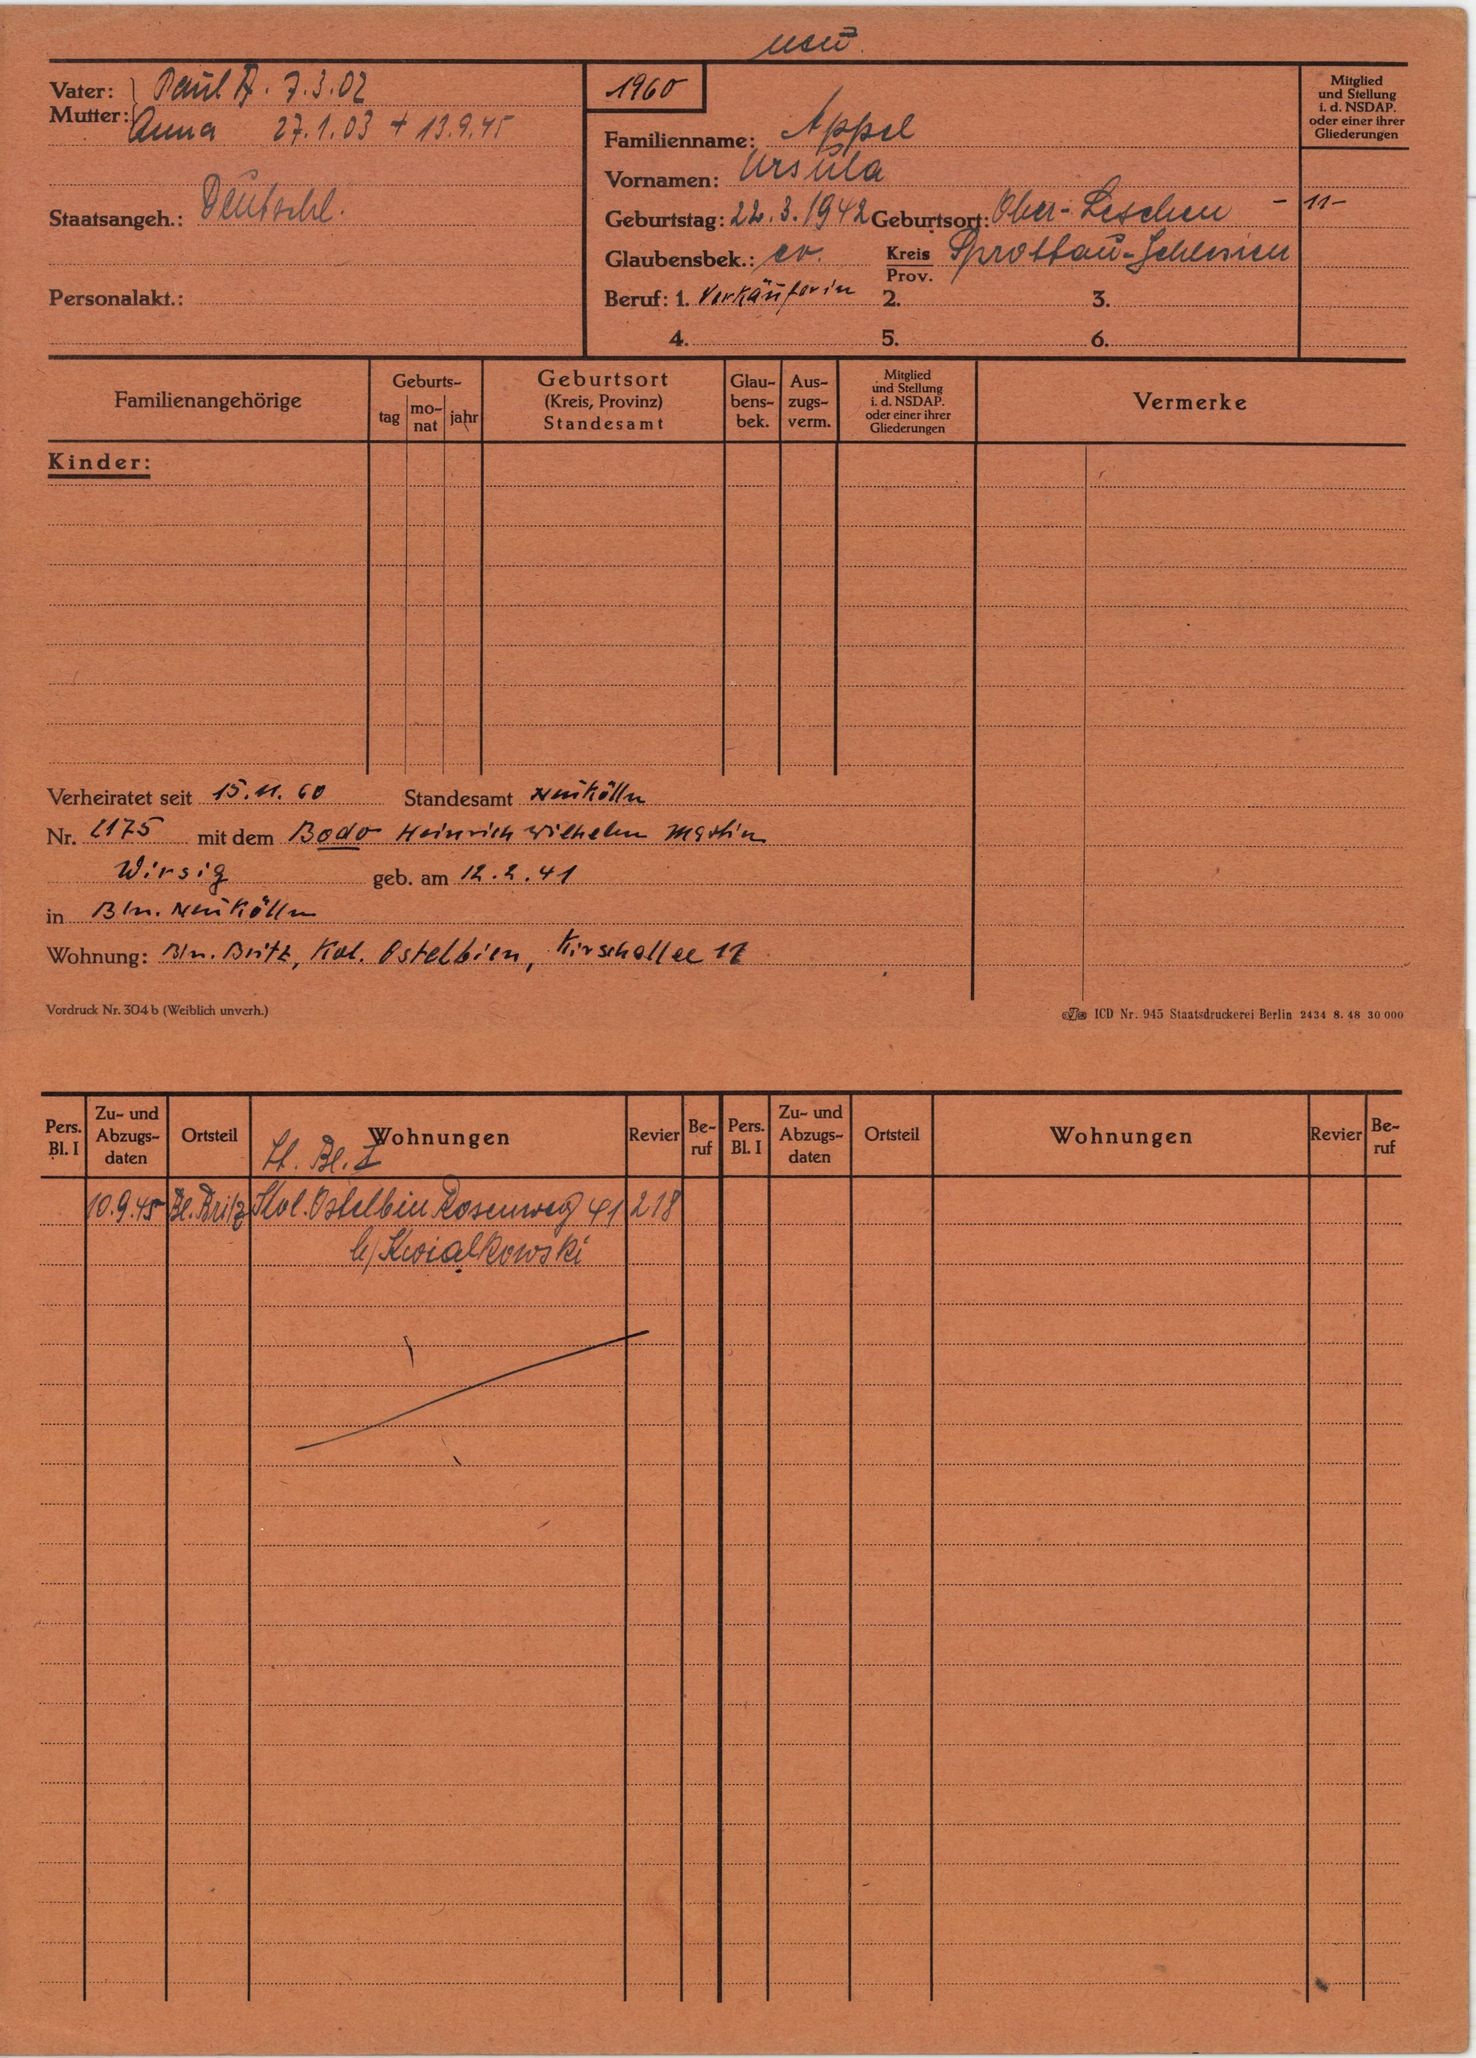
Appel